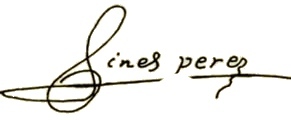
Signature of: ginés pérez de hita